Question: What do the imaging results show?
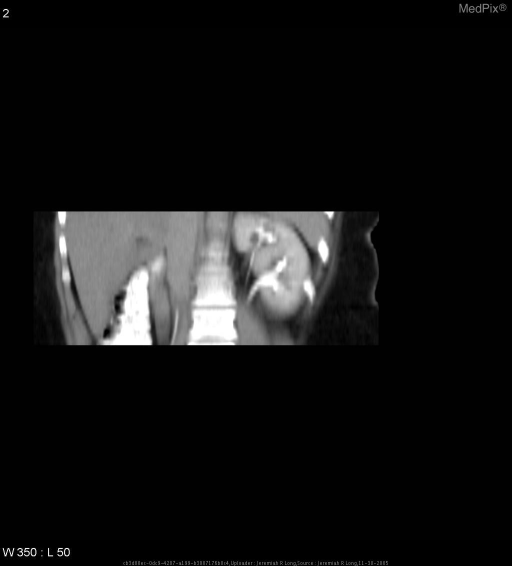
Answer: The imaging shows Triple phase IV contrast study of the abdomen demonstrates a liver hemangioma, and incidental note is made of a left-sided bifid ureter. Multiplanar reformatted contrast enhanced CT image of the left kidney along the long axis of the kidney demonstarting a bifid ureter..